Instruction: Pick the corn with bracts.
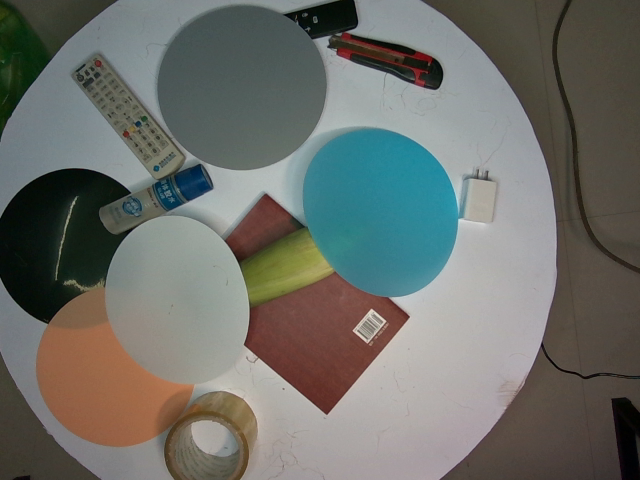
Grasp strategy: vertical